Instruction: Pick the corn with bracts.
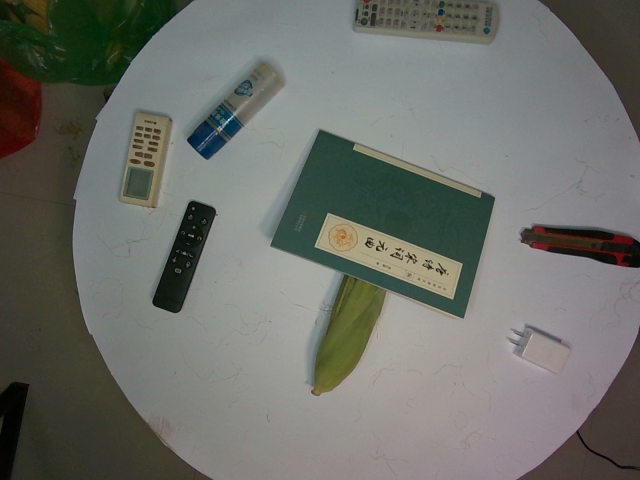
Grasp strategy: vertical